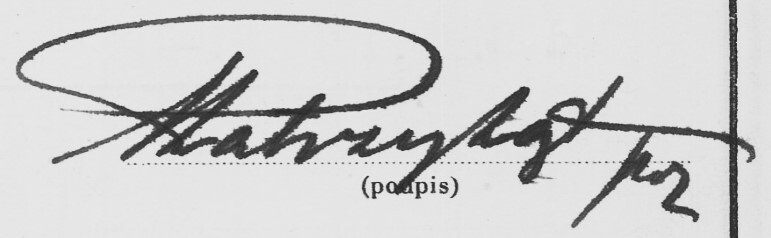
Signature of: stanisław patrzykąt